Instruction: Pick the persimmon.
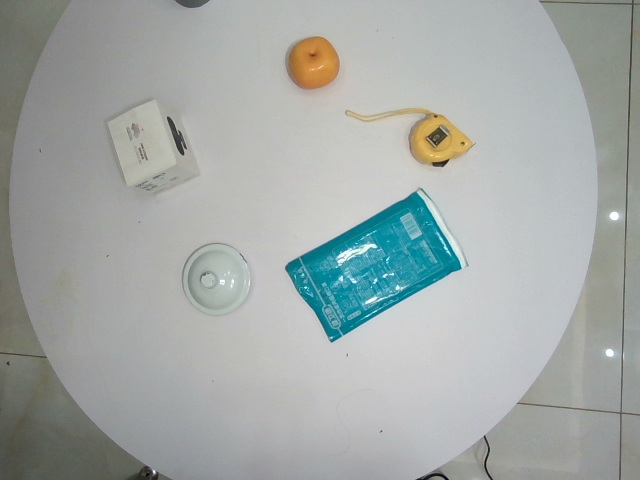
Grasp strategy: vertical